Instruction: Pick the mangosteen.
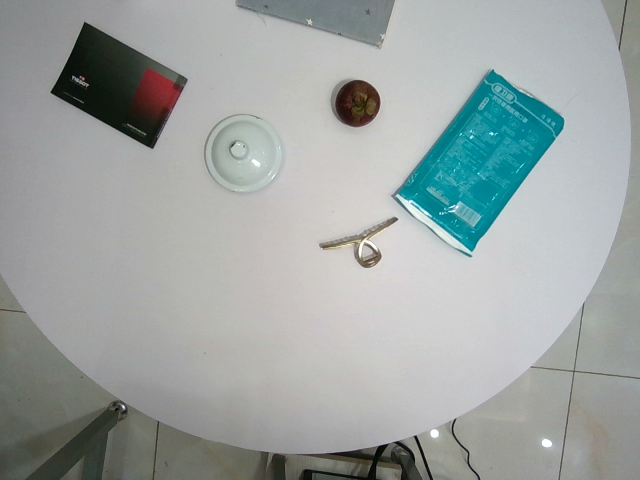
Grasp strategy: vertical